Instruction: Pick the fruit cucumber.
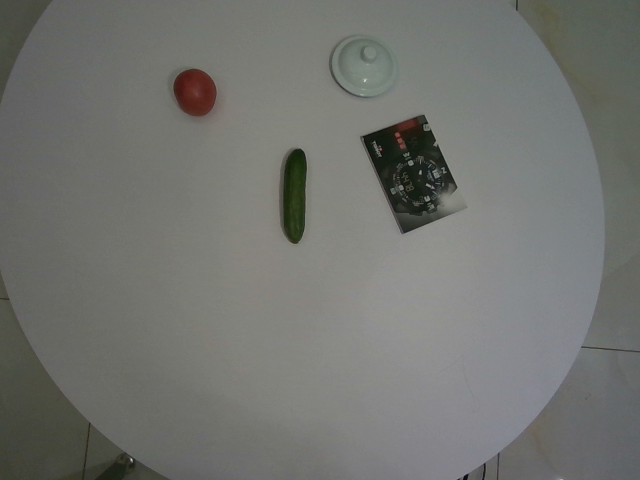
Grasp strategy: vertical